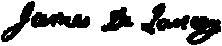
Signature of: james delancey